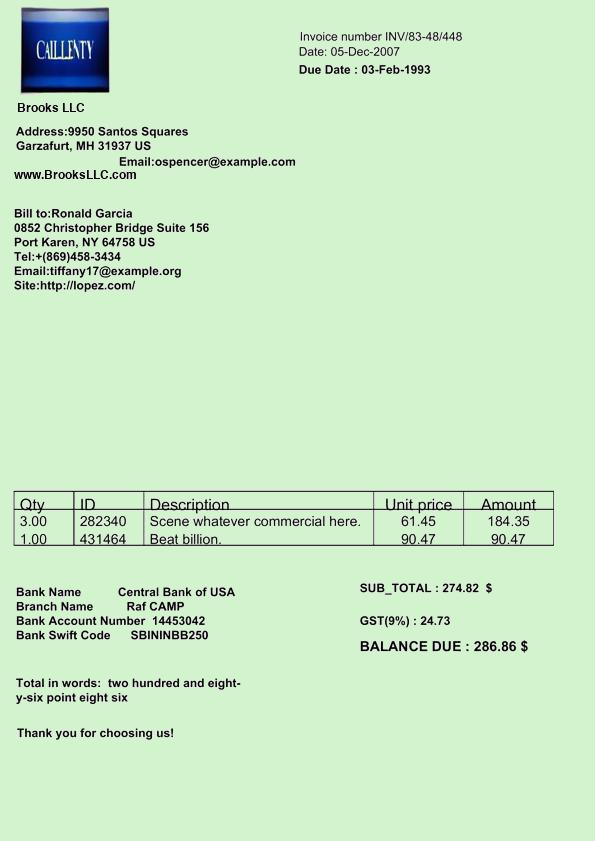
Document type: Invoice